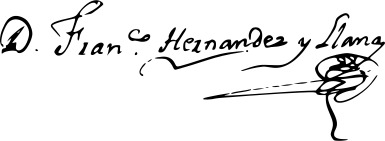
Signature of: francisco hernández illana